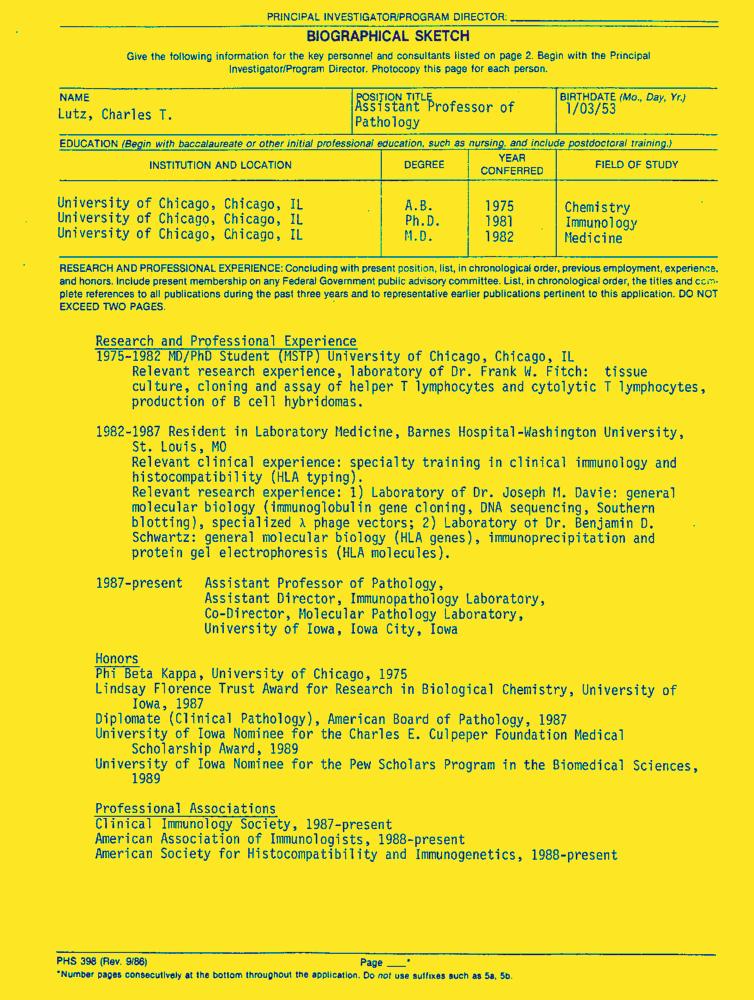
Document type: Resume-Doc